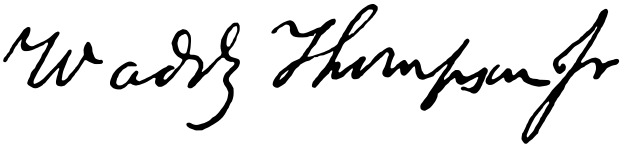
Signature of: waddy thompson jr